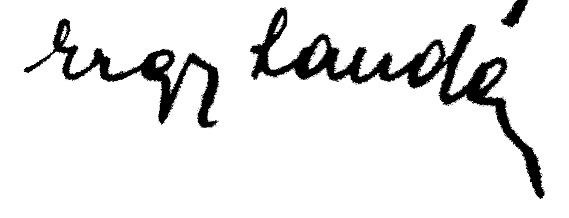
Signature of: ergy landau